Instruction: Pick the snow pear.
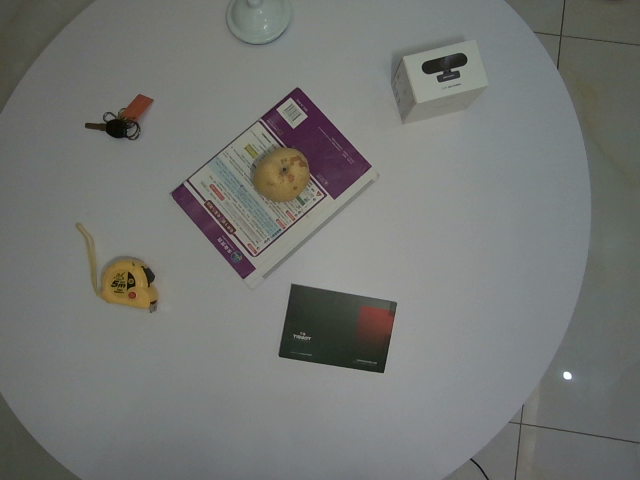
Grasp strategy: vertical